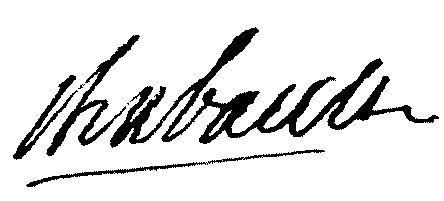
Signature of: michel chabault